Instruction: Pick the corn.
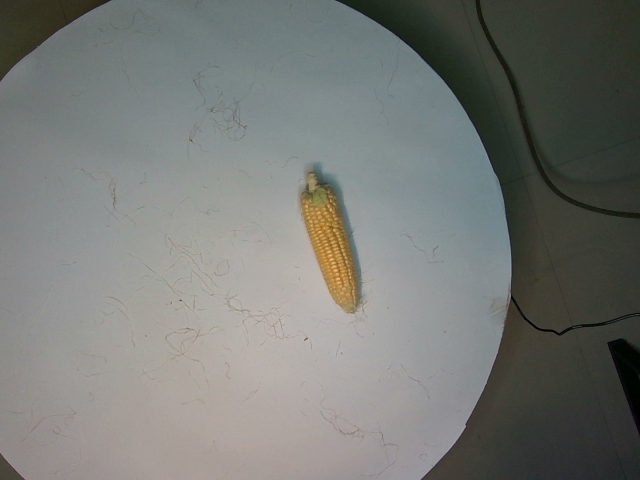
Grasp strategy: vertical